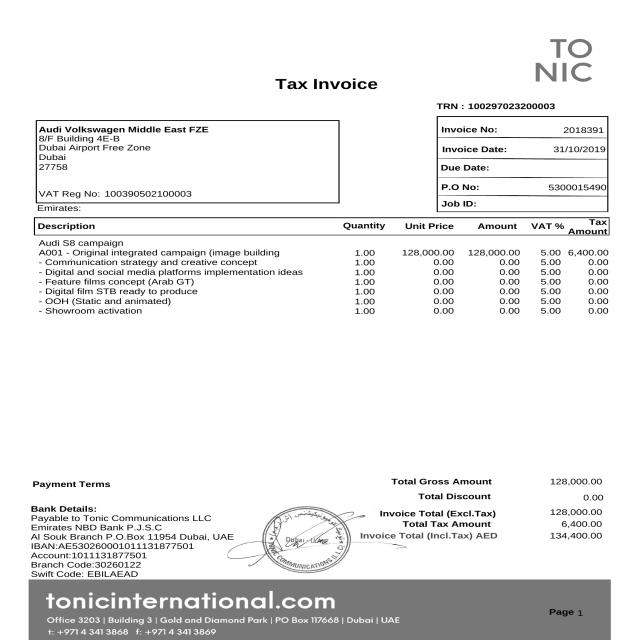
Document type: Invoice